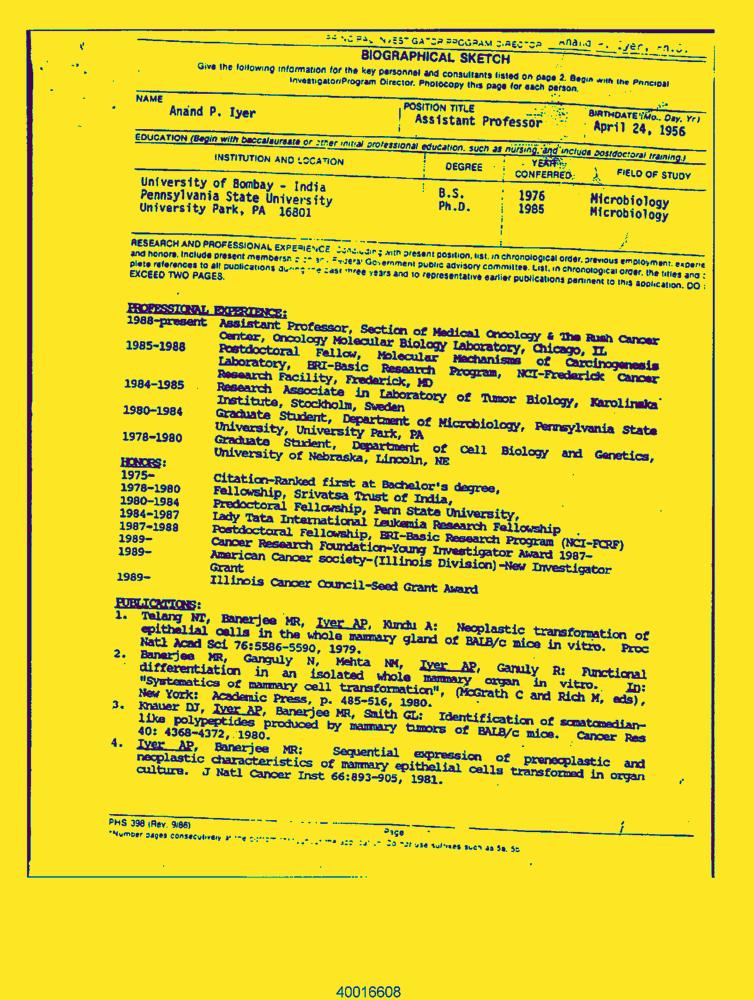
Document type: Resume-Doc